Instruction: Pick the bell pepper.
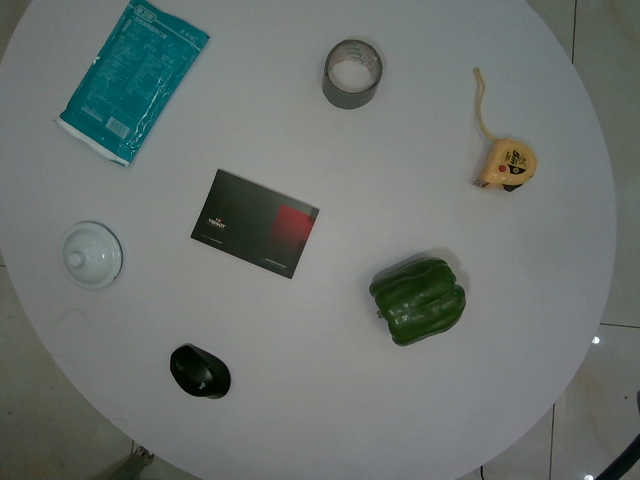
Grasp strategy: vertical